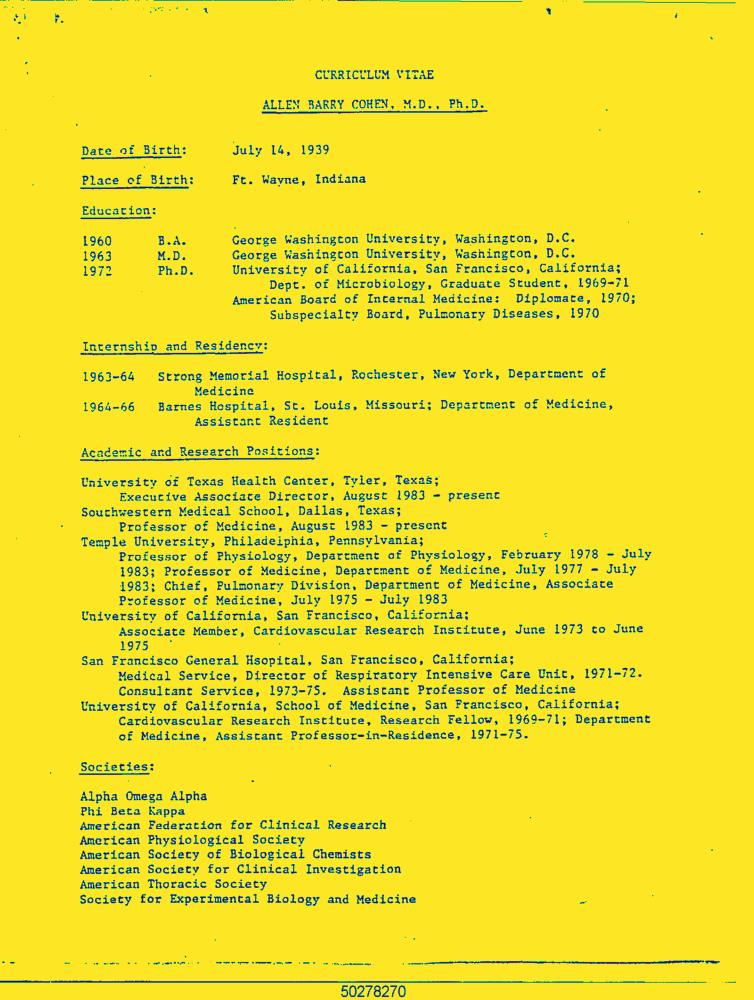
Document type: Resume-Doc